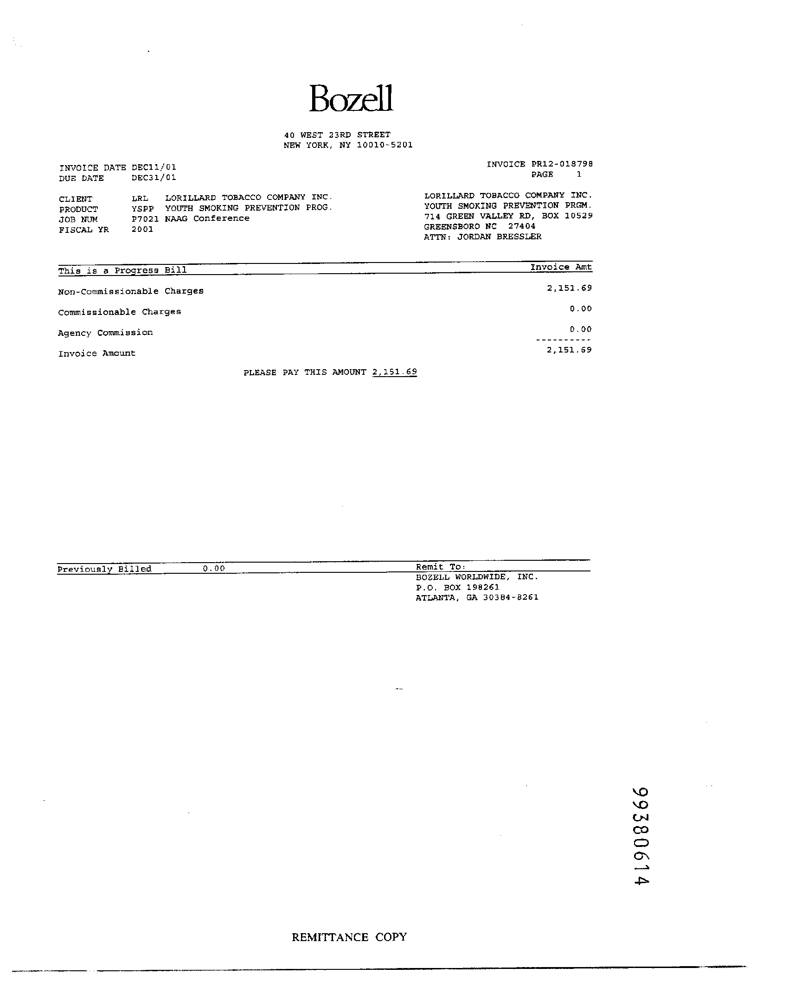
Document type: Invoice